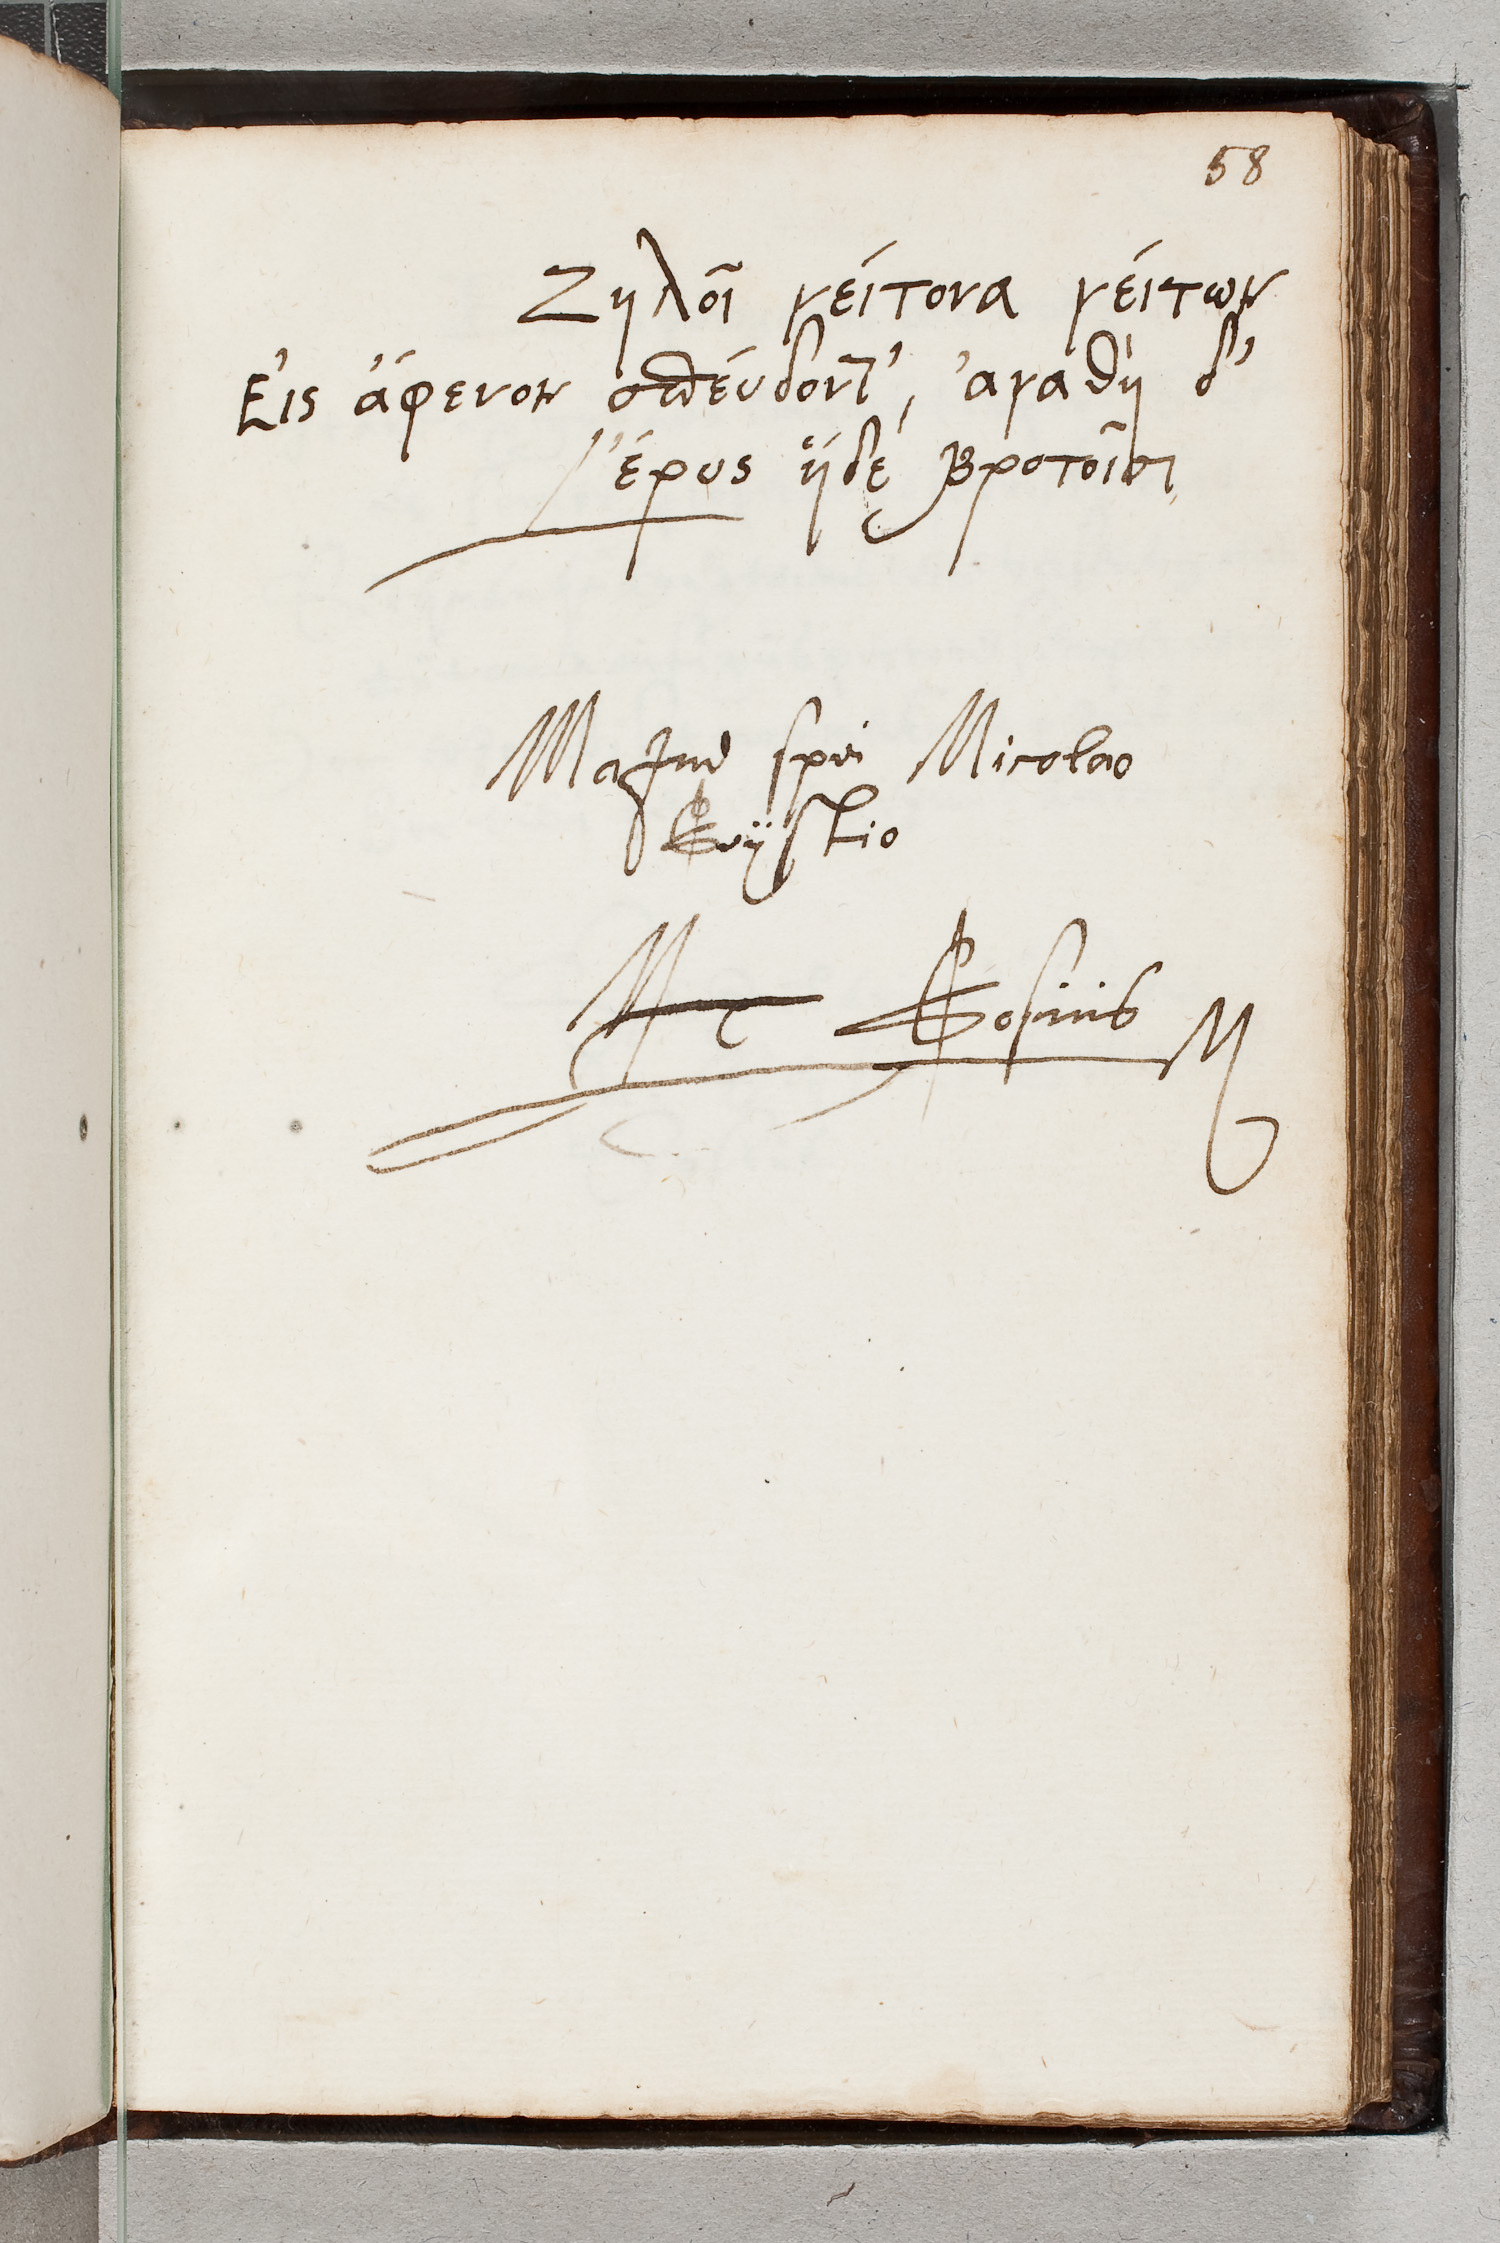
Signature of: thomas sosius